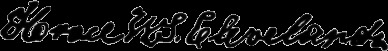
Signature of: horace cleveland